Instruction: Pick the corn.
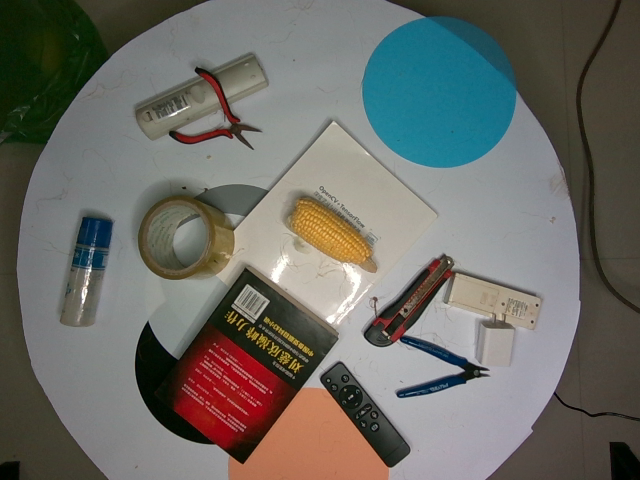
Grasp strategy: vertical